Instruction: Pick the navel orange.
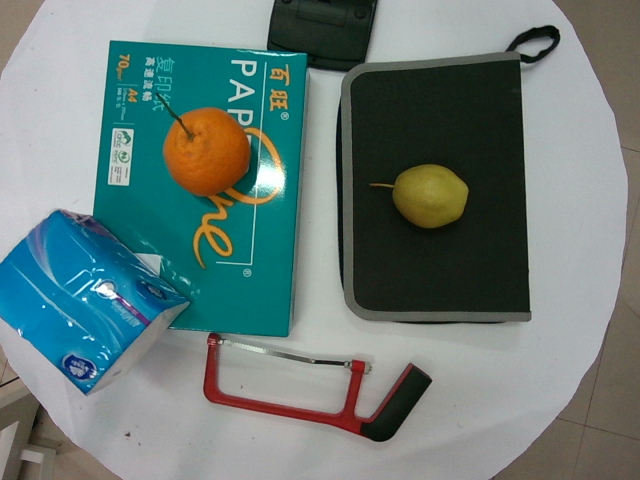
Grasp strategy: vertical